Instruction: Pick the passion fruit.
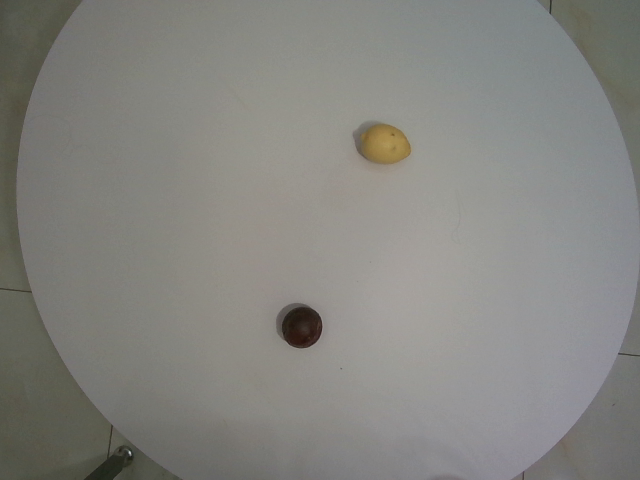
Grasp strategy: vertical